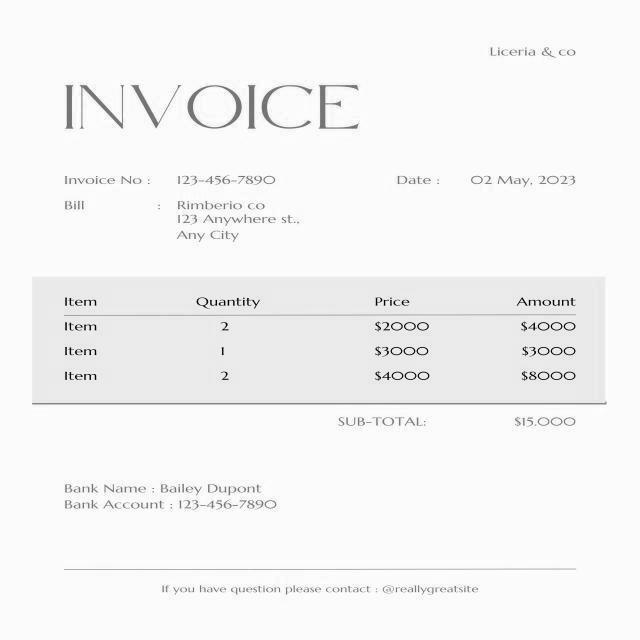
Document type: Invoice